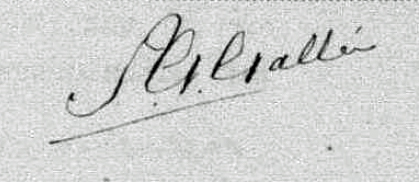
Signature of: pieter gerrit gallée